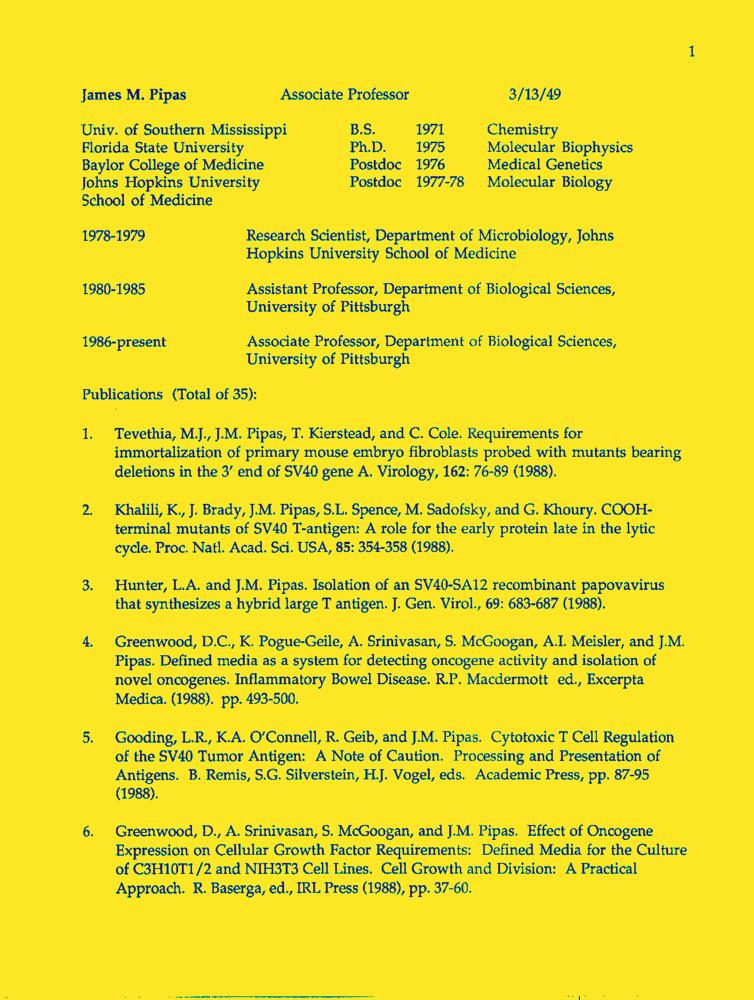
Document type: Resume-Doc